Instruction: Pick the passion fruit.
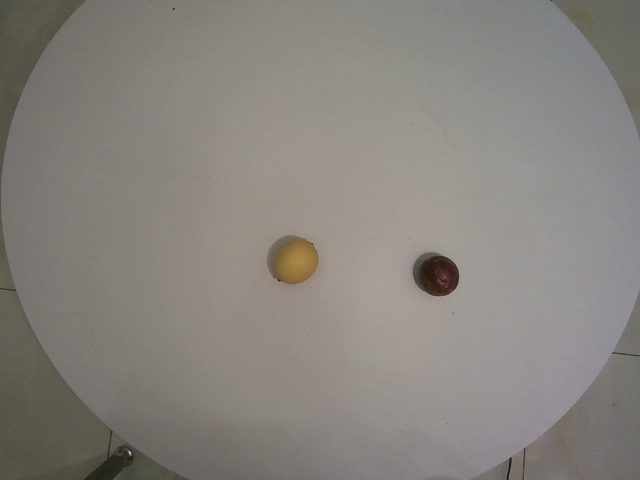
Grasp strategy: vertical